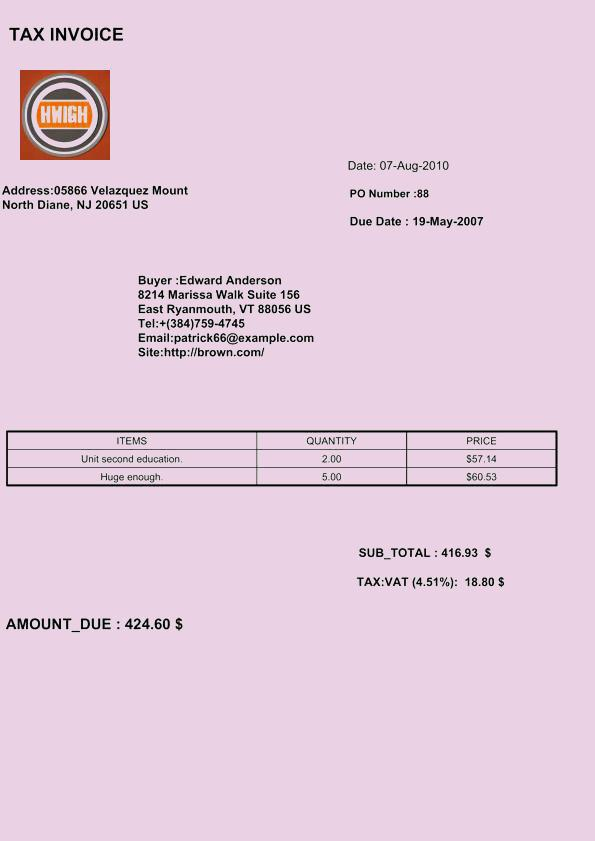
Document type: Invoice